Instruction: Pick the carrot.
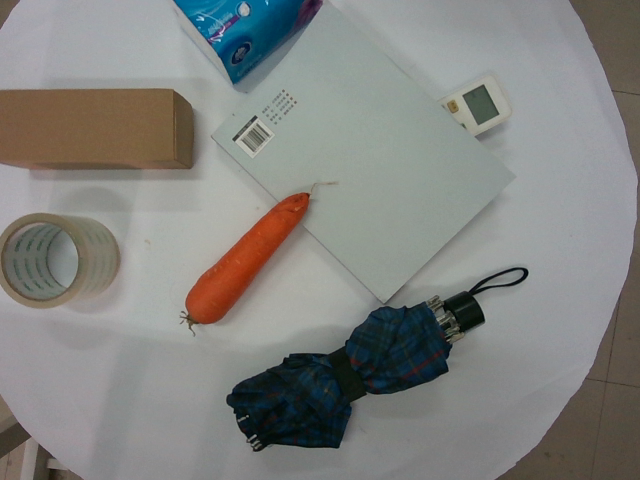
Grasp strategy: vertical